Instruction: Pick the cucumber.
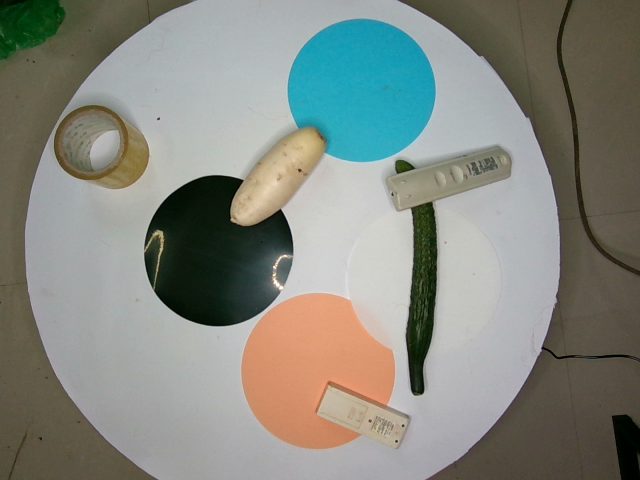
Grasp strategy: vertical